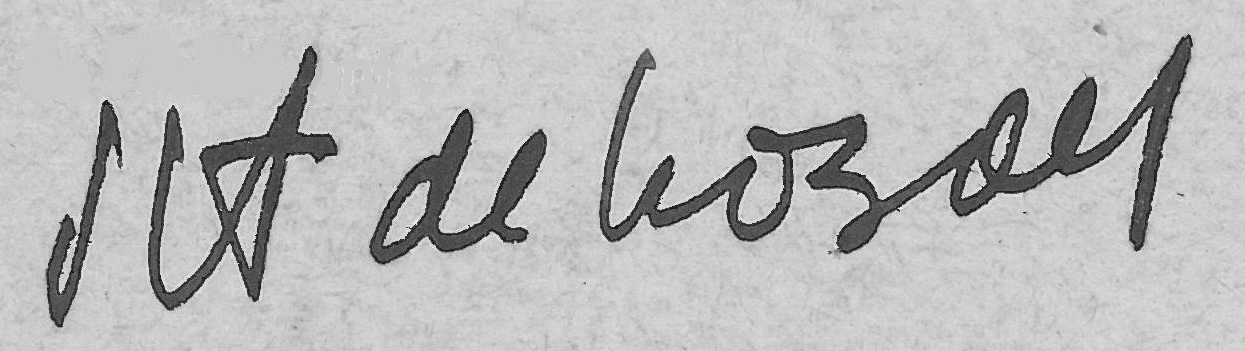
Signature of: jean vincent de crozals